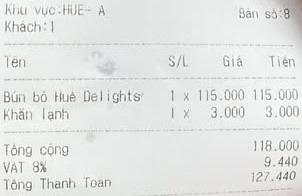
Khu vực:HUE- A
Bản số:8
Khách:1

<table>
<tr>
<th>Tên</th>
<th>S/L</th>
<th>Giá</th>
<th>Tiền</th>
</tr>
<tr>
<td>Bún bò Huế Delights</td>
<td>1 x</td>
<td>115.000</td>
<td>115.000</td>
</tr>
<tr>
<td>Khăn lạnh</td>
<td>1 x</td>
<td>3.000</td>
<td>3.000</td>
</tr>
</table>

Tổng cộng 118.000
VAT 8% 9.440
Tổng Thanh Toan 127.440